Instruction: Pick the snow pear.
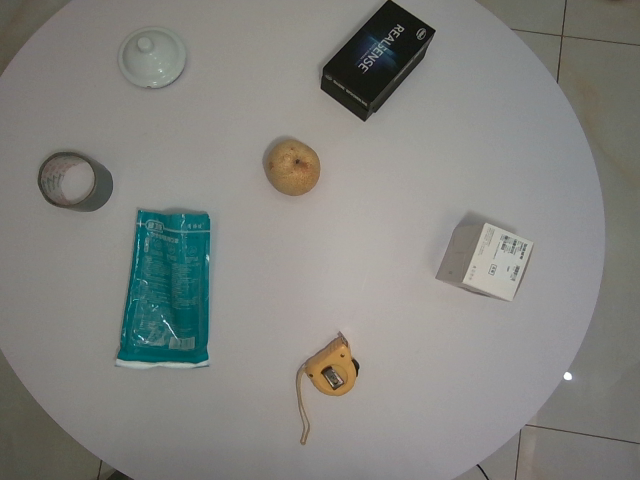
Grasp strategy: vertical